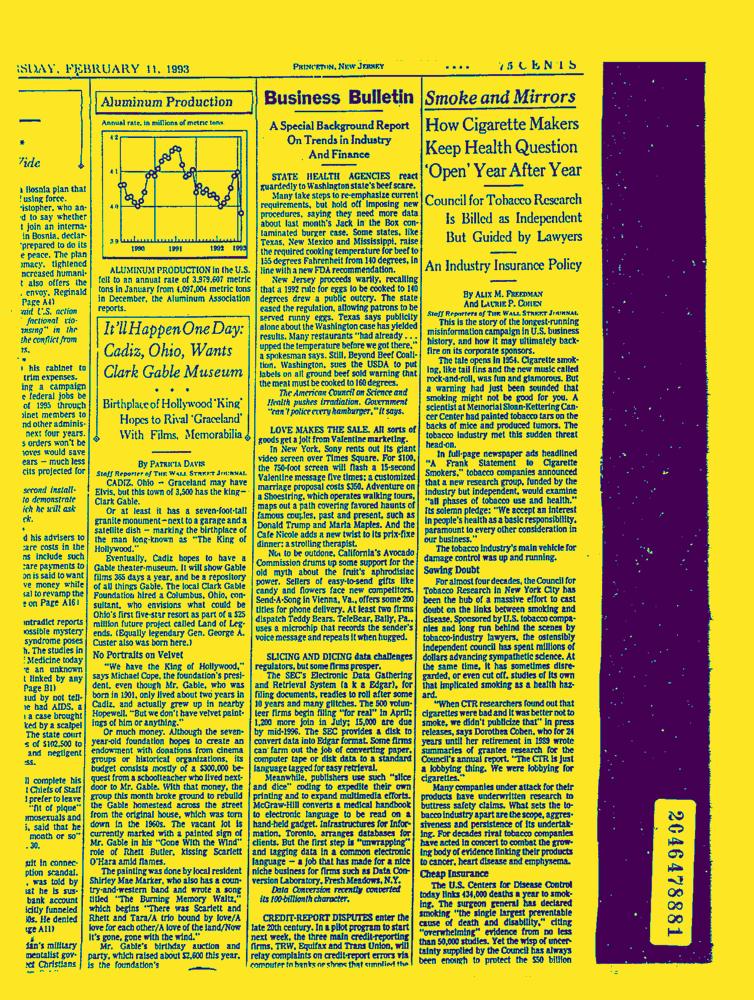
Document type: News-Article